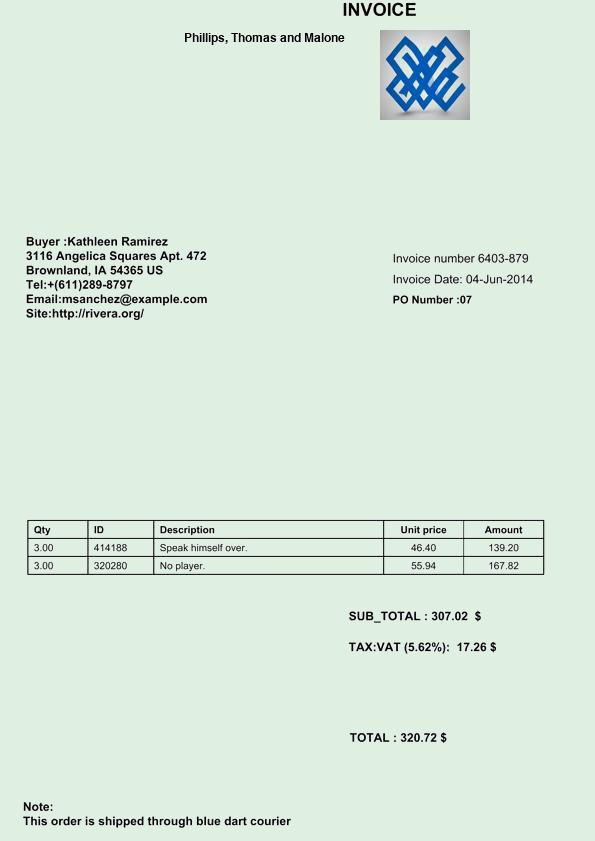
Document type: Invoice